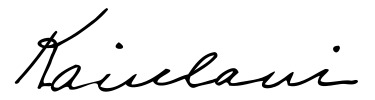
Signature of: kaʻiulani